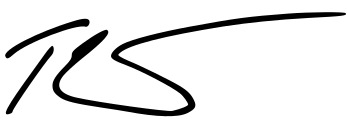
Signature of: goran vesić